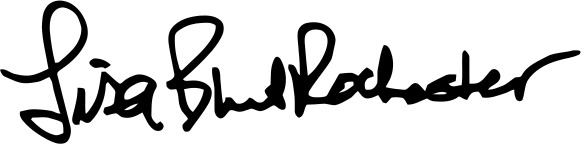
Signature of: lisa blunt rochester